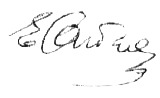
Signature of: kateryna ahibalova